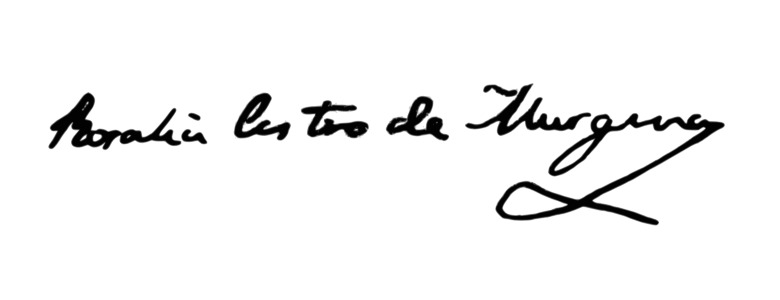
Signature of: rosalía de castro